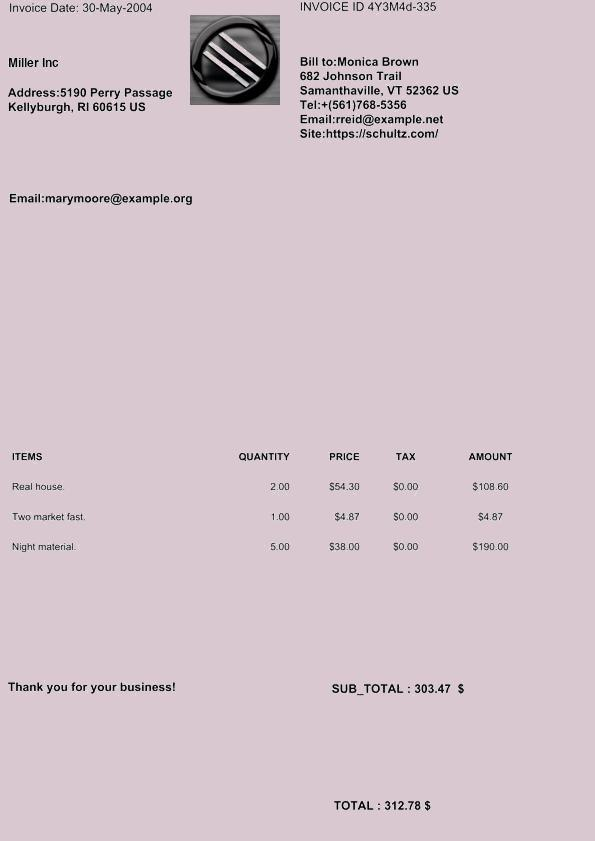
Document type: Invoice